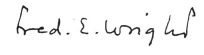
Signature of: frederick eugene wright